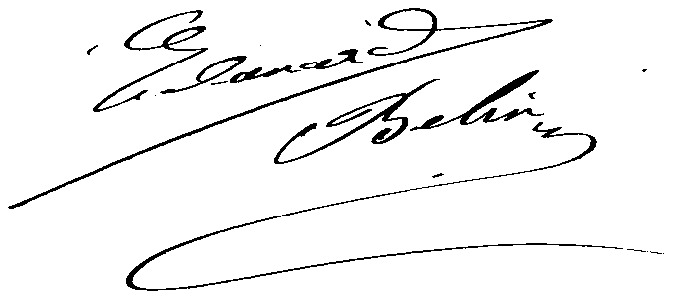
Signature of: édouard belin